Question: What is the potential diagnosis?
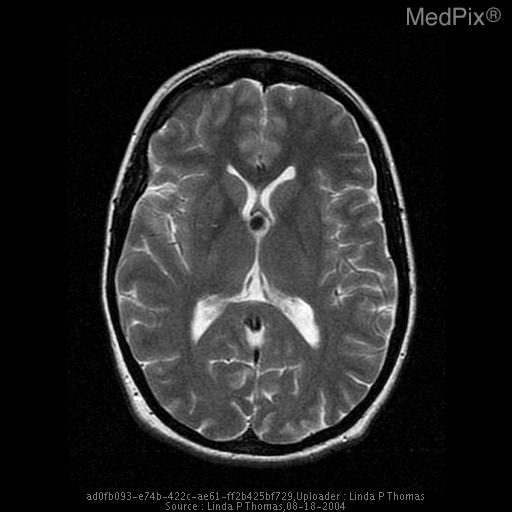
Answer: The possible diagnosis includes Colloid cyst.
Although other lesions can occur in this region such as ependymoma, subependymoma, giant cell astrocytoma and central neurocytoma,the imaging findings are characteristic for a colloid cyst..